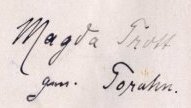
Signature of: magda trott